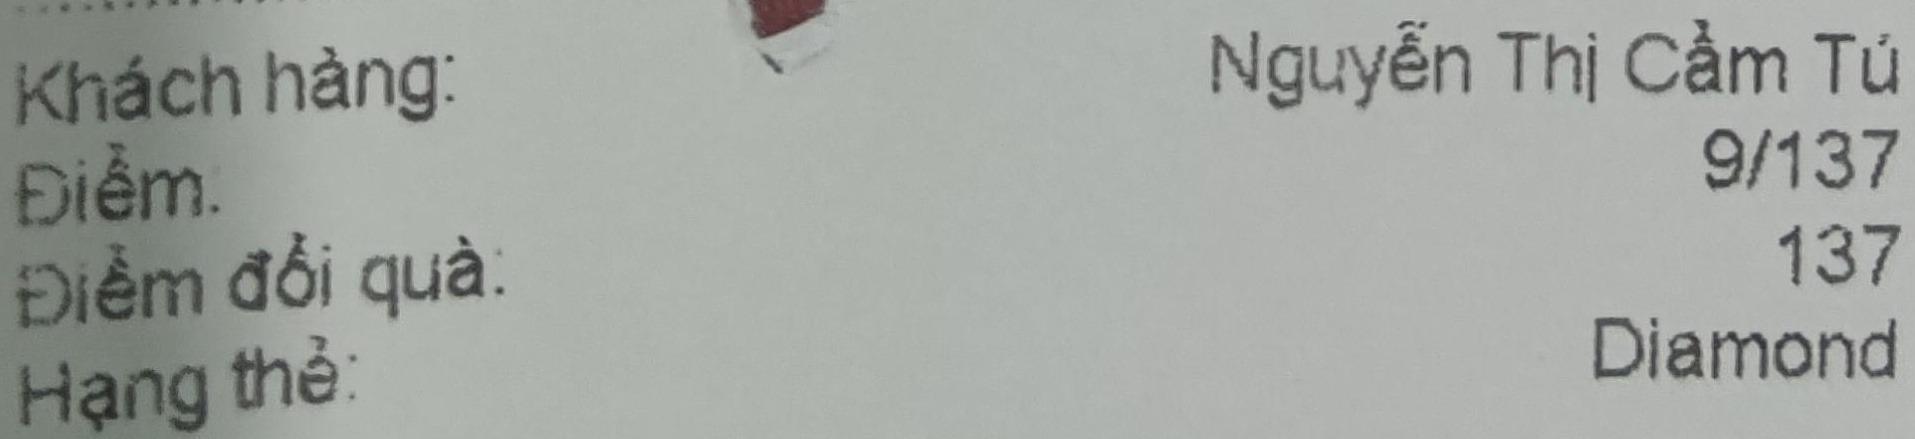
Khách hàng: Nguyễn Thị Cẩm Tú
Điểm: 9/137
Điểm đổi quà: 137
Hạng thẻ: Diamond